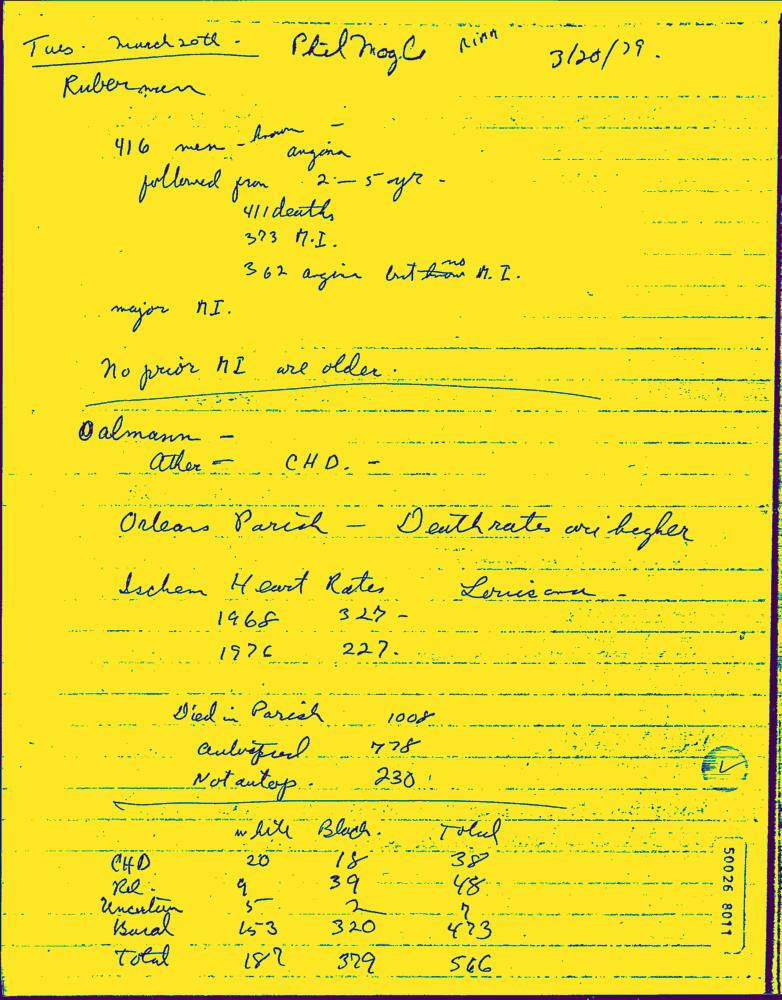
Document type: Hand-Written